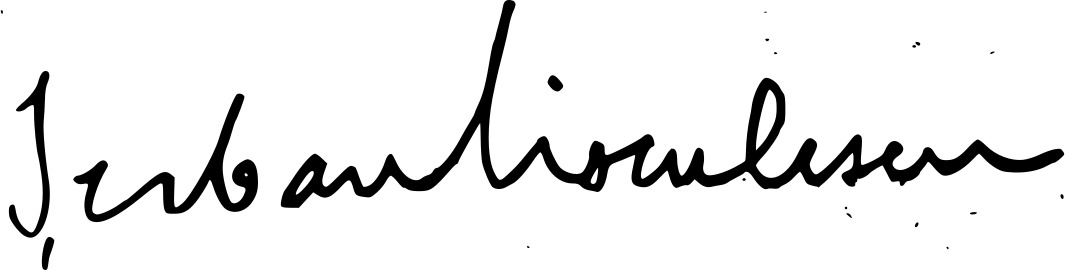
Signature of: șerban cioculescu